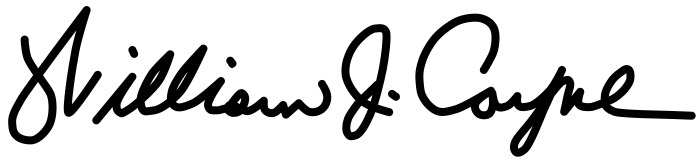
Signature of: william j coyne